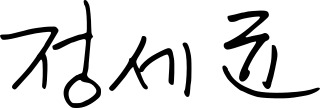
Signature of: chung sye kyun